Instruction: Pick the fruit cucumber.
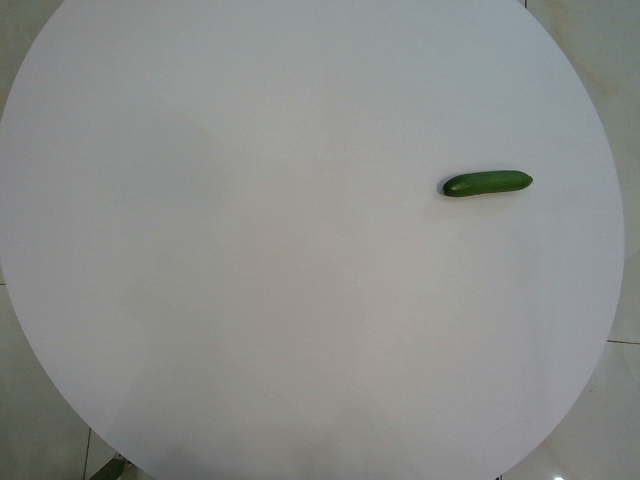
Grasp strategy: vertical